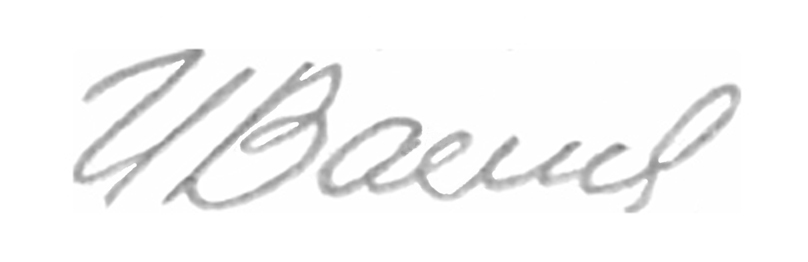
Signature of: q112988290